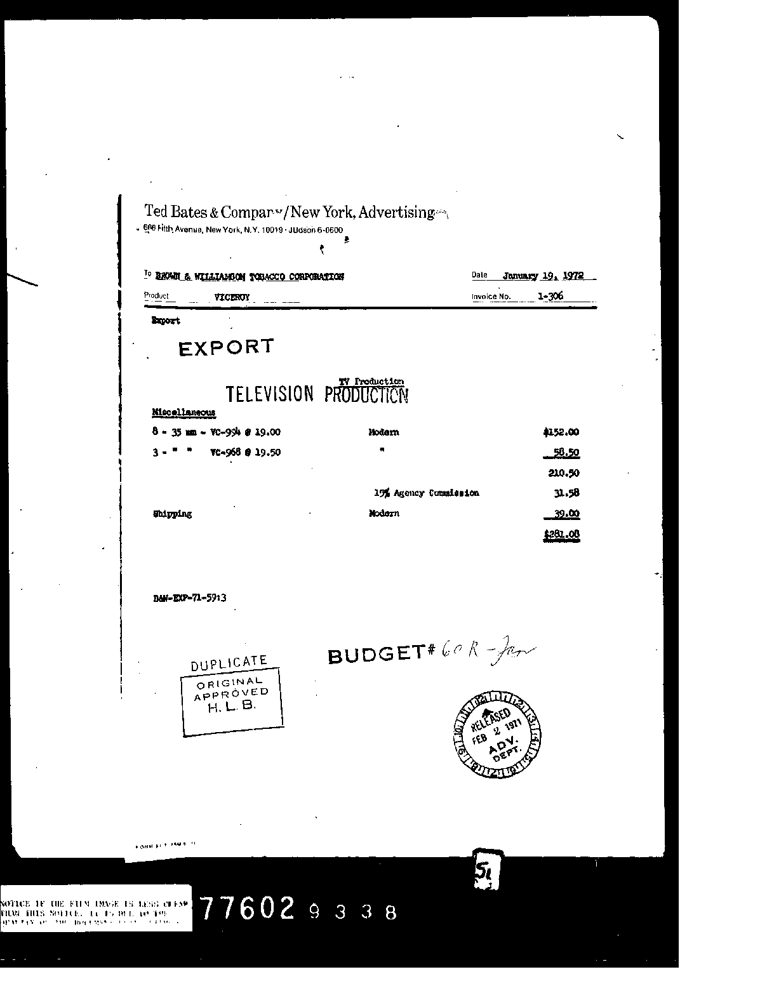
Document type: Invoice